Question: What is the assessed value of the property as noted in the document?
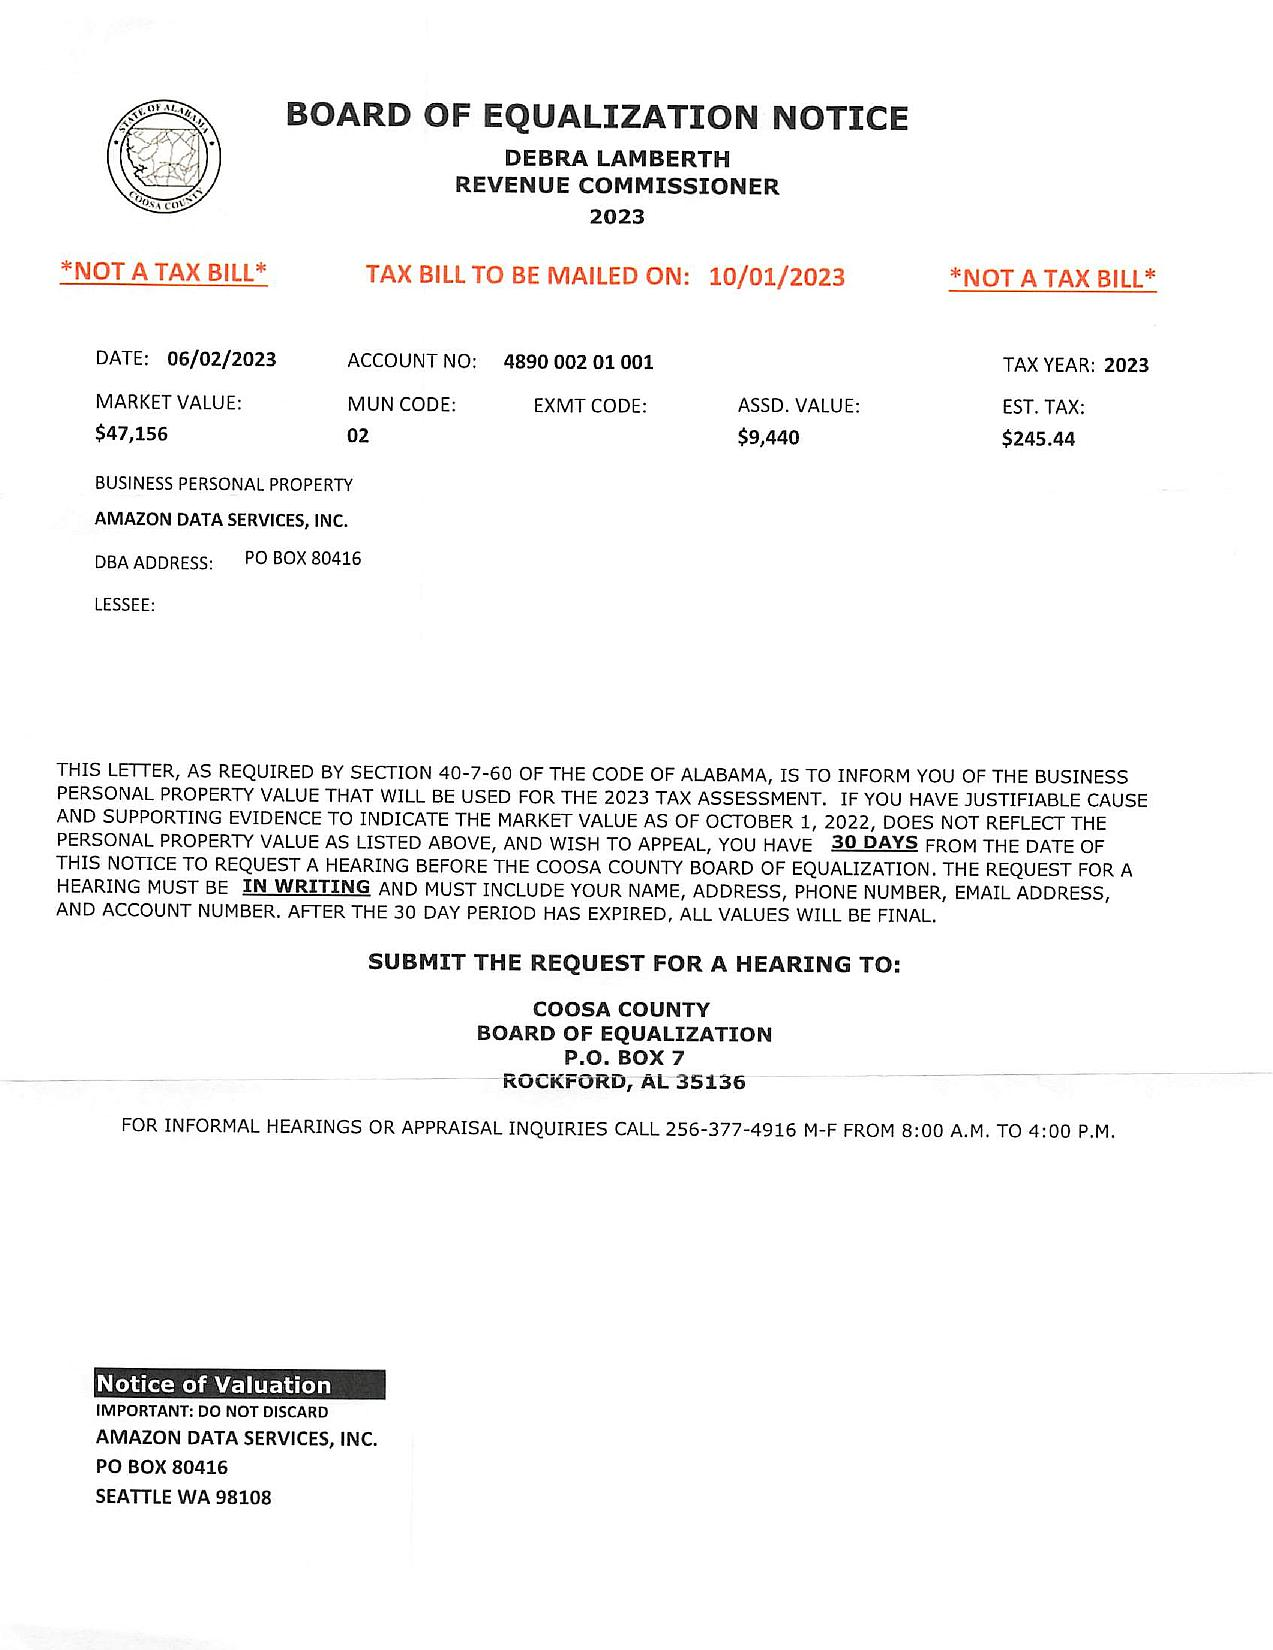
Answer: "$9,440 "